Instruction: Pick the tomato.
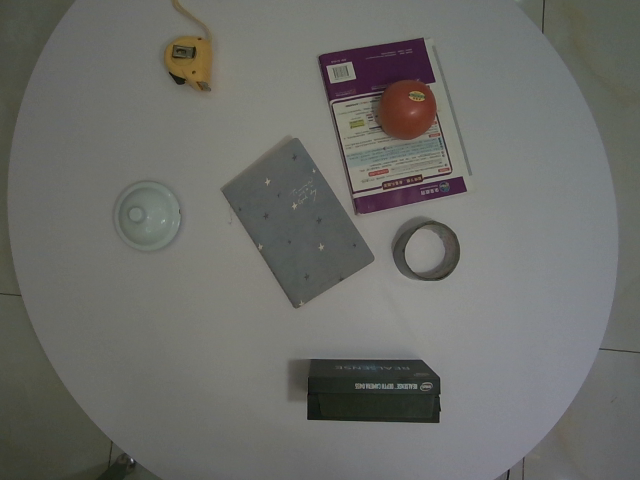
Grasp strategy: vertical